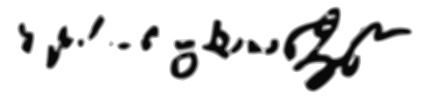
Signature of: besiki